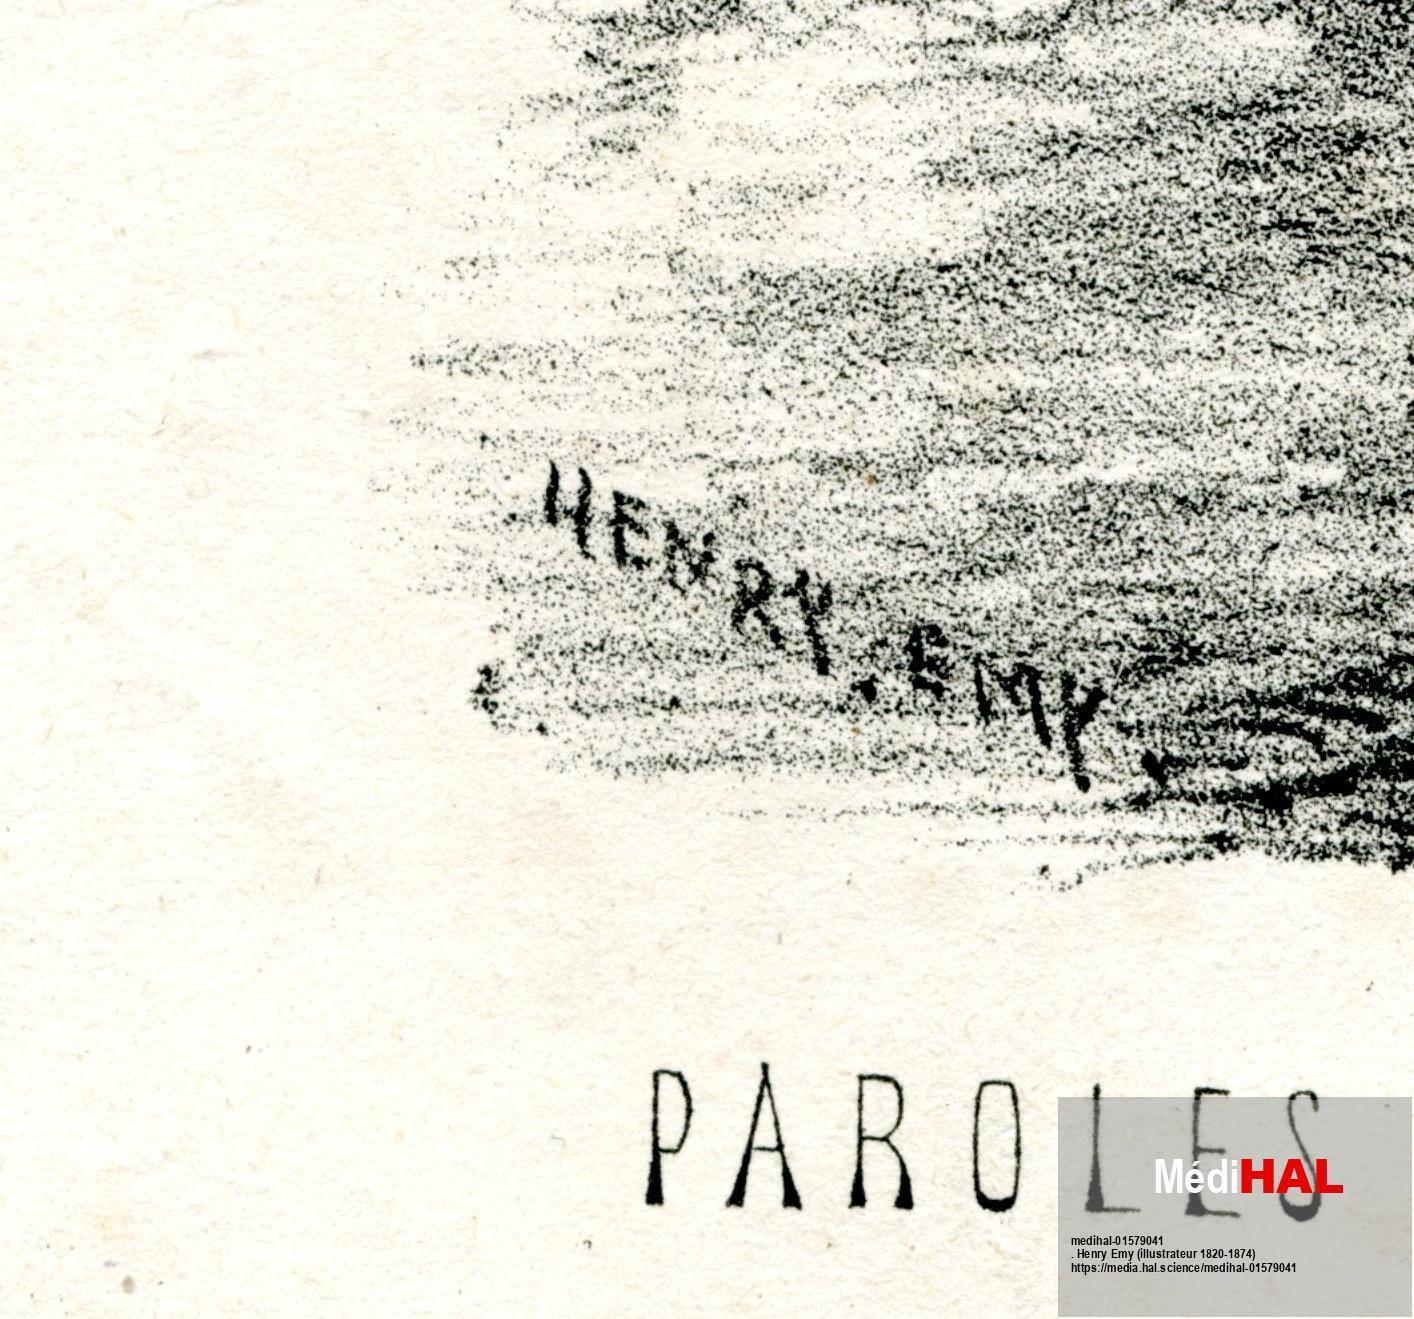
Signature of: henri emy